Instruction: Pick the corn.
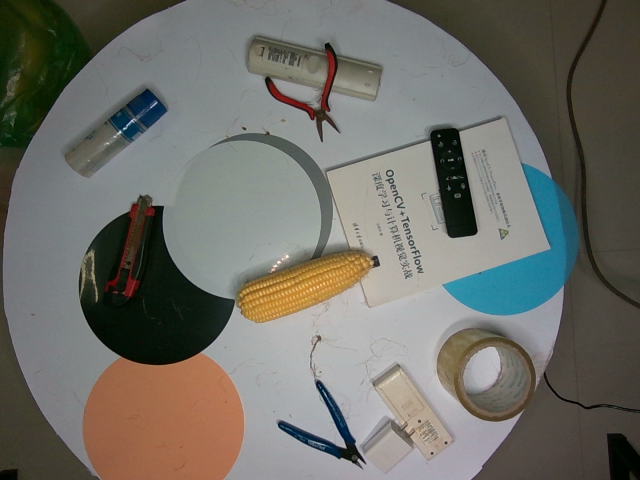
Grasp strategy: vertical